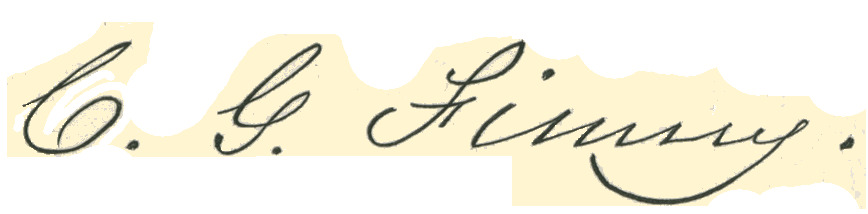
Signature of: charles grandison finney